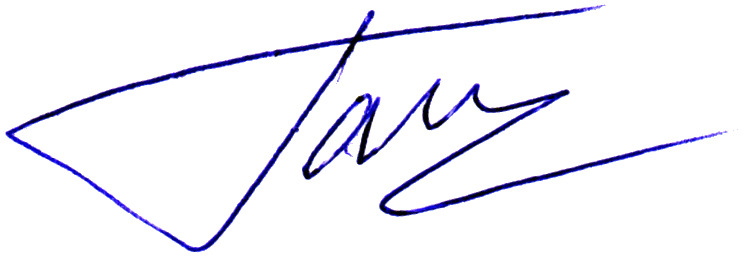
Signature of: arkady galkin